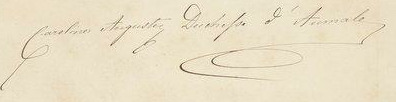
Signature of: princess maria carolina duchess of aumale